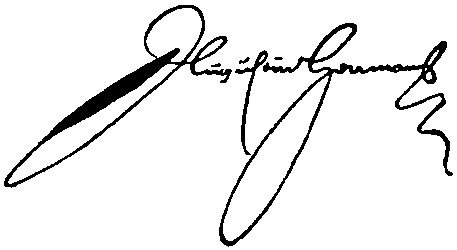
Signature of: augustine herman